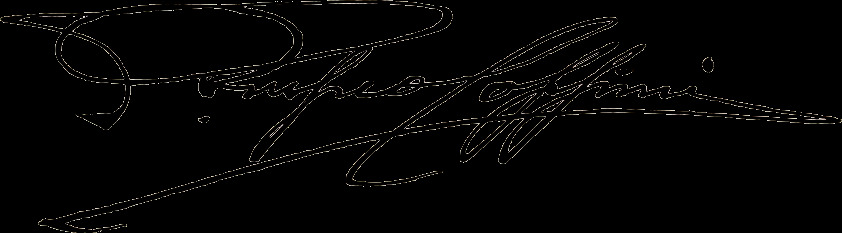
Signature of: pompeo coppini